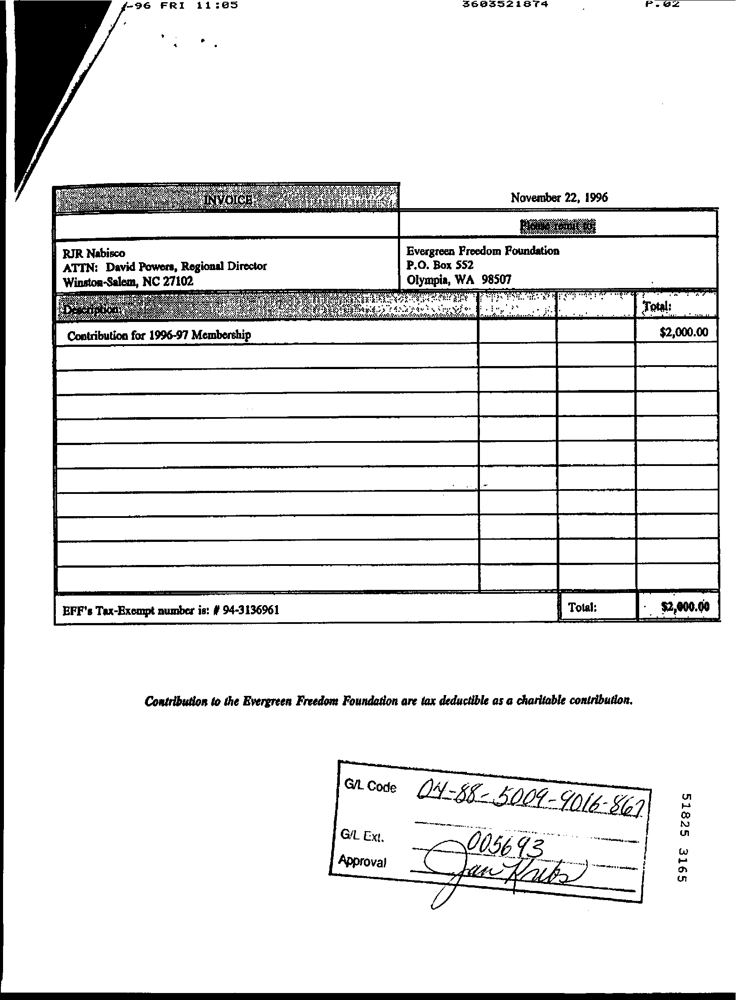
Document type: Invoice